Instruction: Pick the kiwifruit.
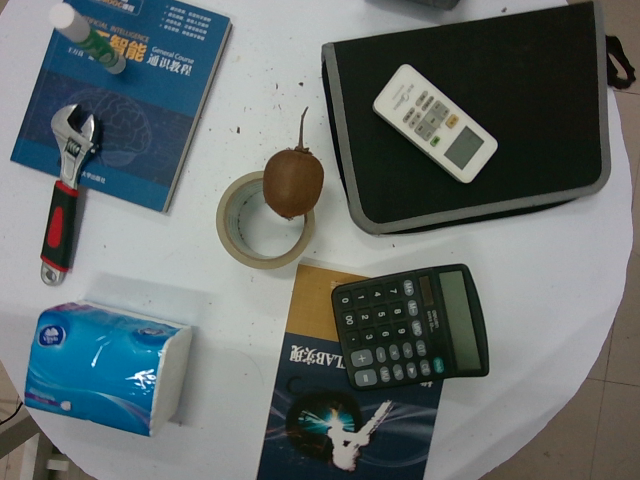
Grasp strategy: vertical